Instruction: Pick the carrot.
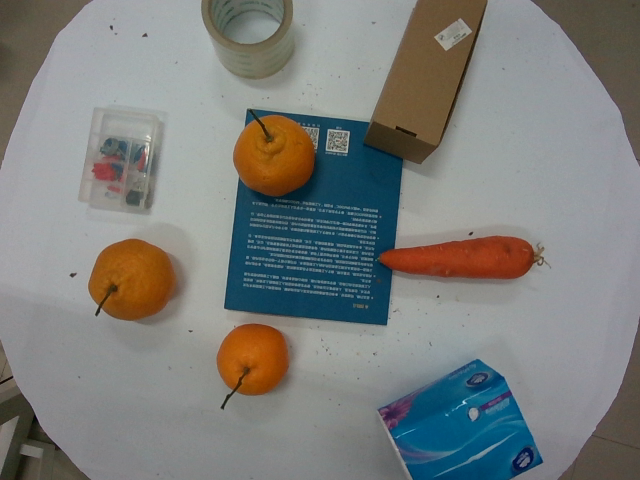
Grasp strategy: vertical